Question: What is the main concern?
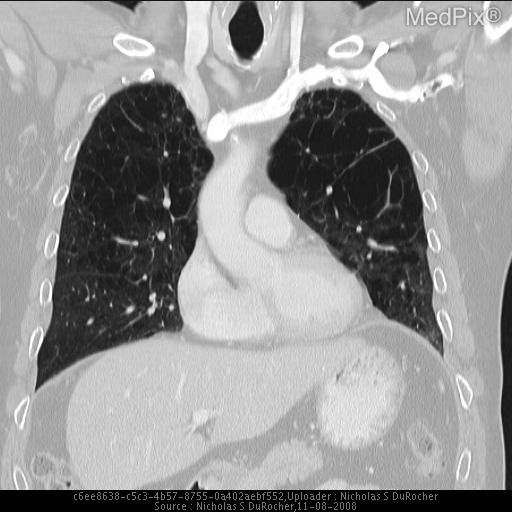
Answer: The findings suggest Apical predominant parenchymal architectural distortion.  Pulmonary vessels and bronchioles can be seen in the middle of the lucent bullae, indicating a centrilobular pattern.. Increased apical architectual distortion with relative sparing of the basilar architecture. The patient might have a history of 66 y.o. man with a 25 pack/year smoking history.